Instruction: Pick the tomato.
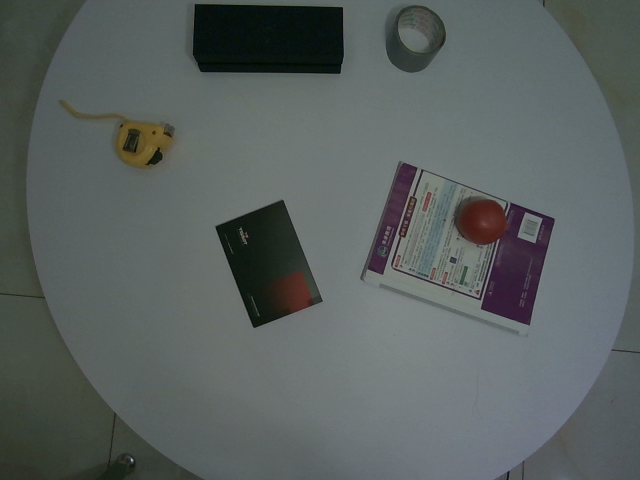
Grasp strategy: vertical